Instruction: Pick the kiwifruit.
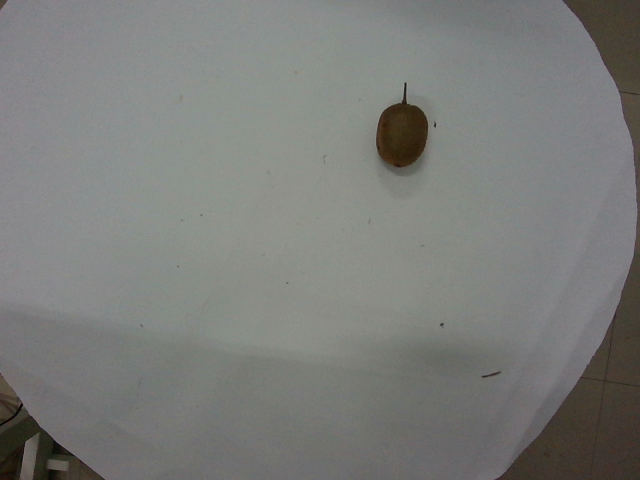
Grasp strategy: vertical